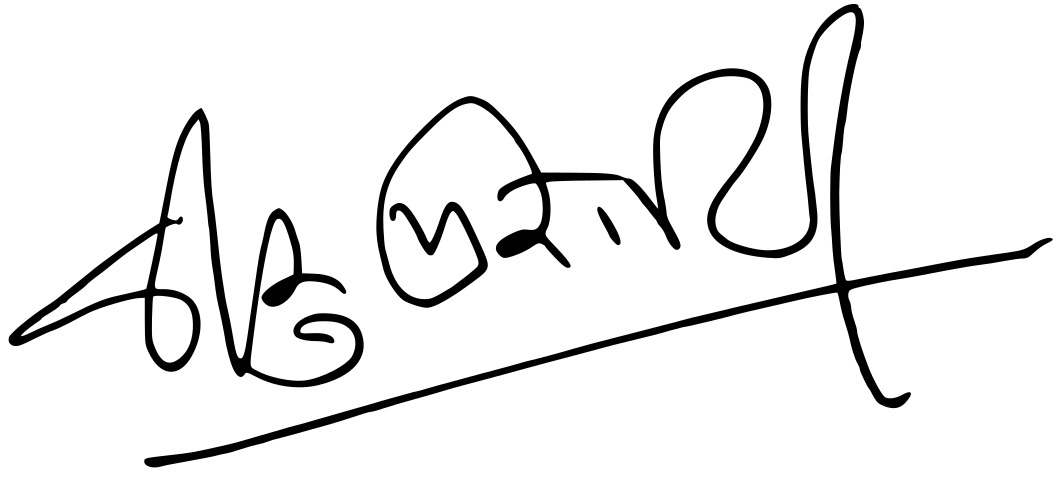
Signature of: viru purohit